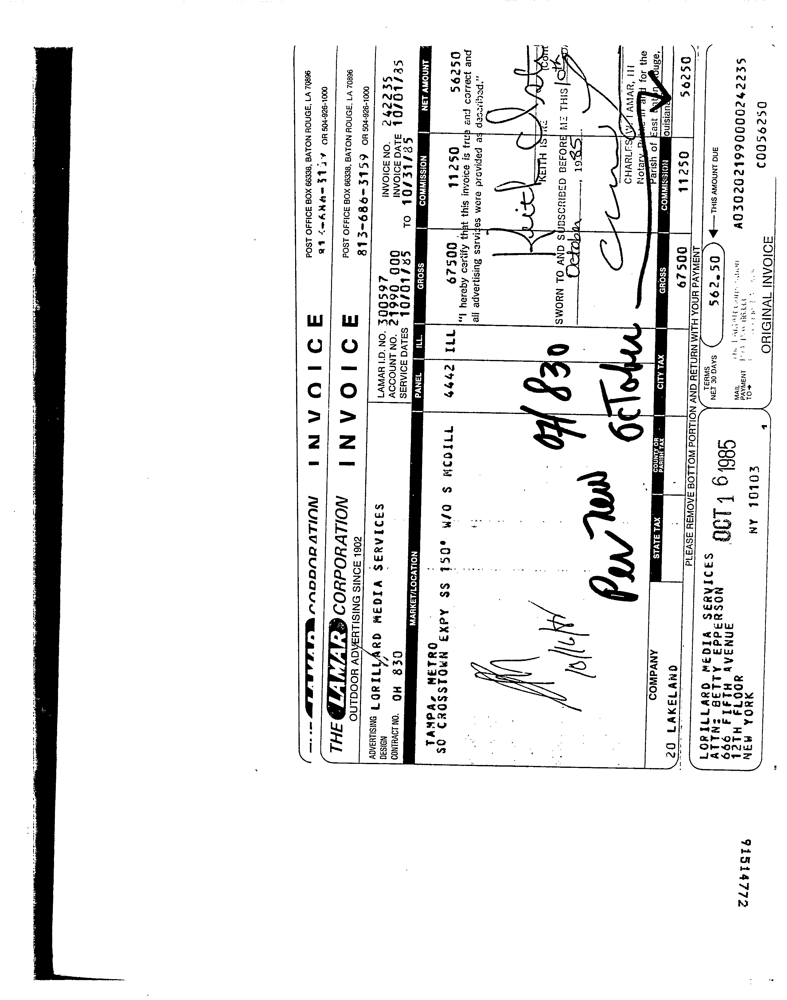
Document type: Invoice